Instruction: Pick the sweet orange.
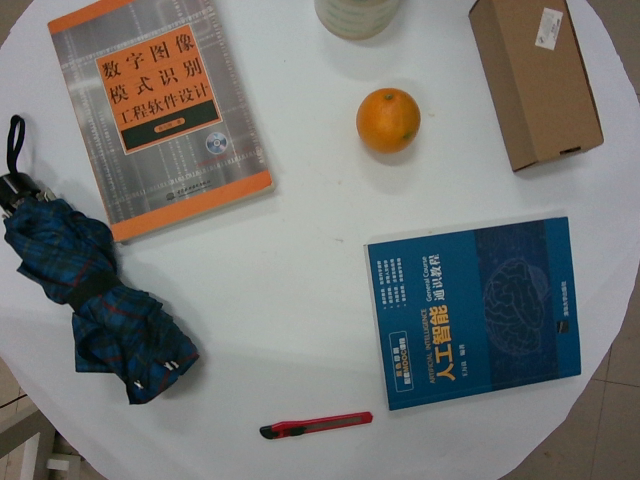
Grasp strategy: vertical